Question: What is the address or location of the property listed in the document?
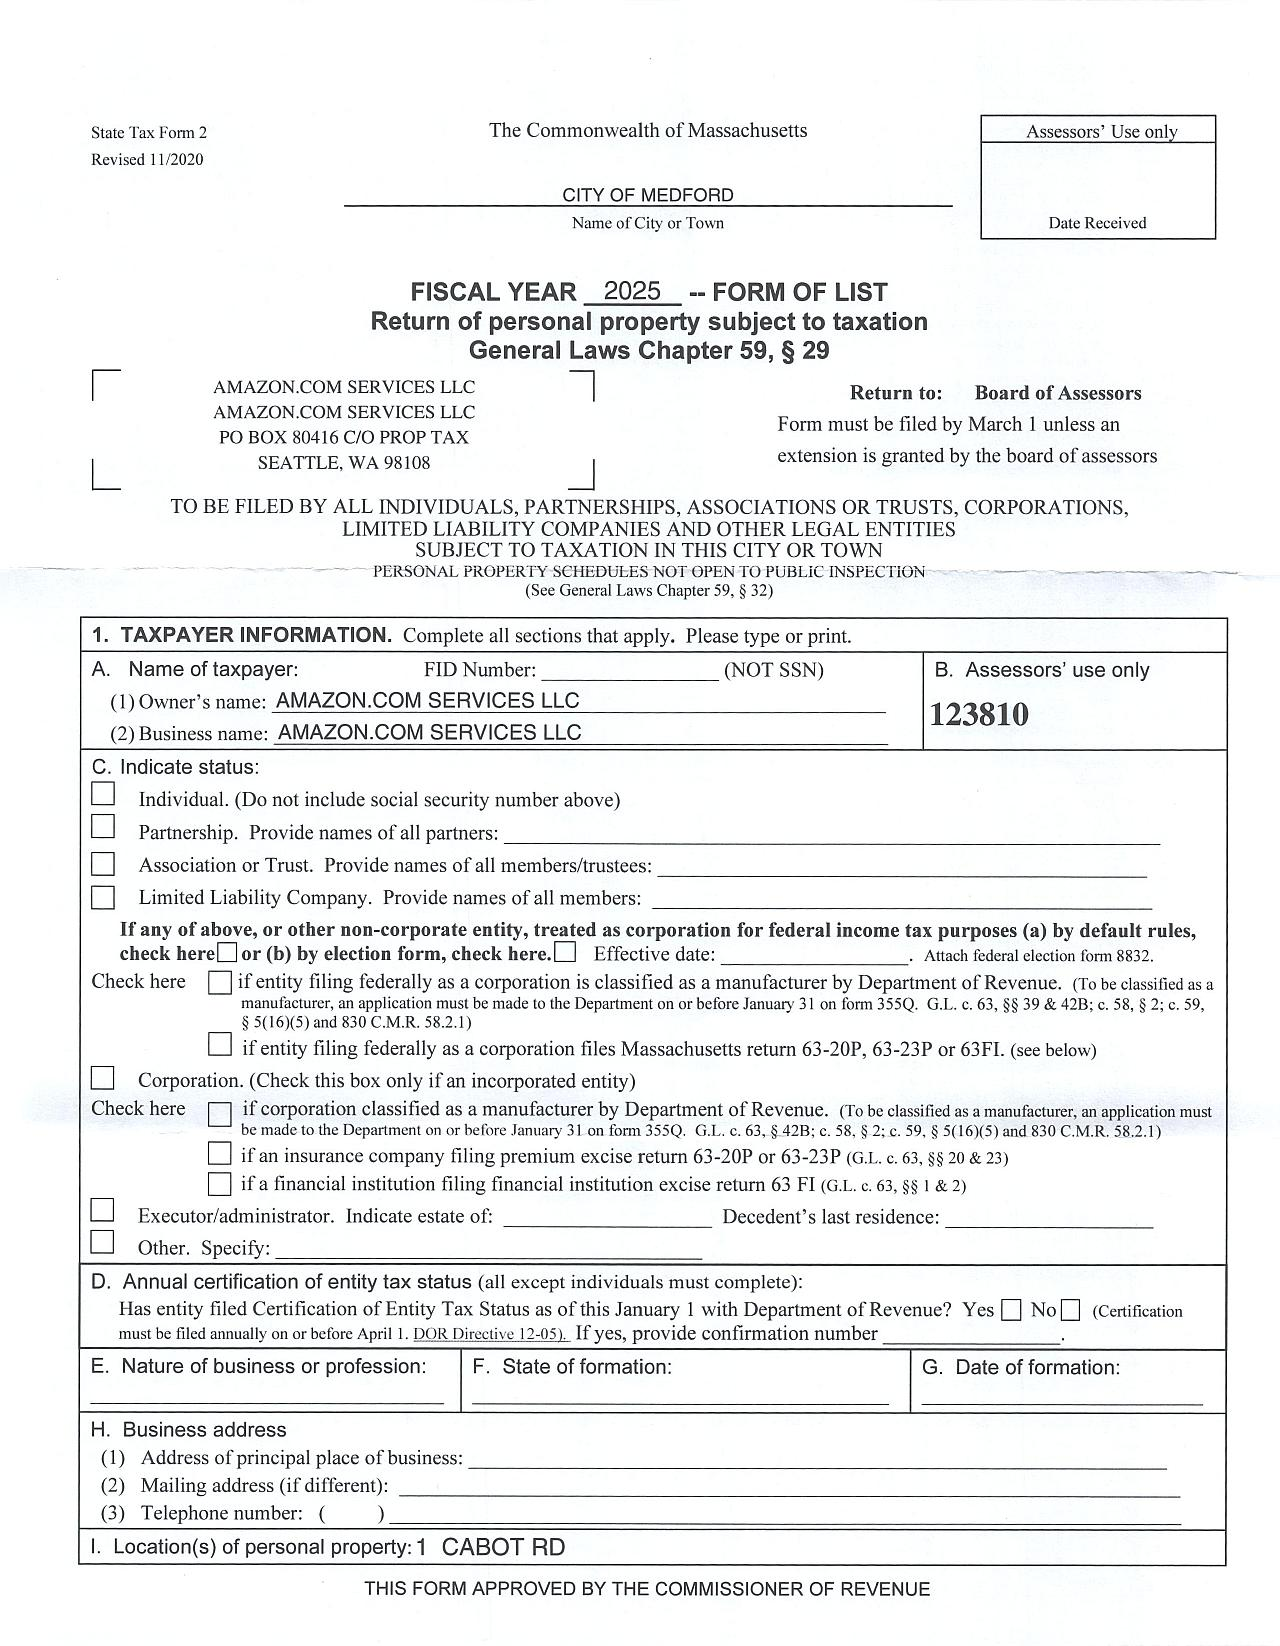
Answer: "1 CABOT RD"